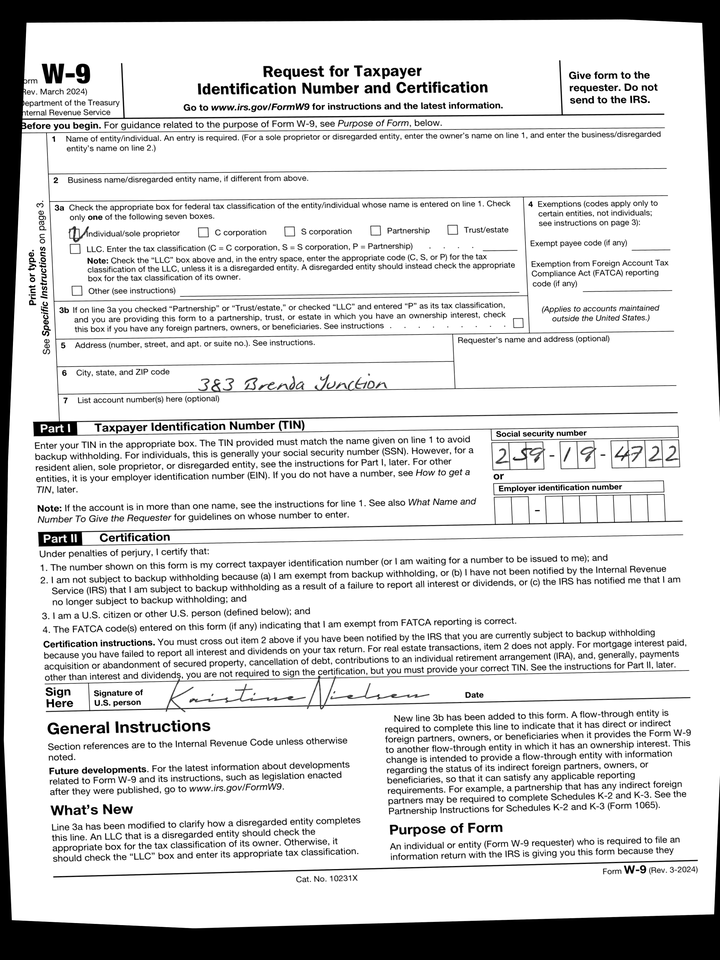
adr1: 383 Brenda Junction
cbx: yes
ssn: 259194722